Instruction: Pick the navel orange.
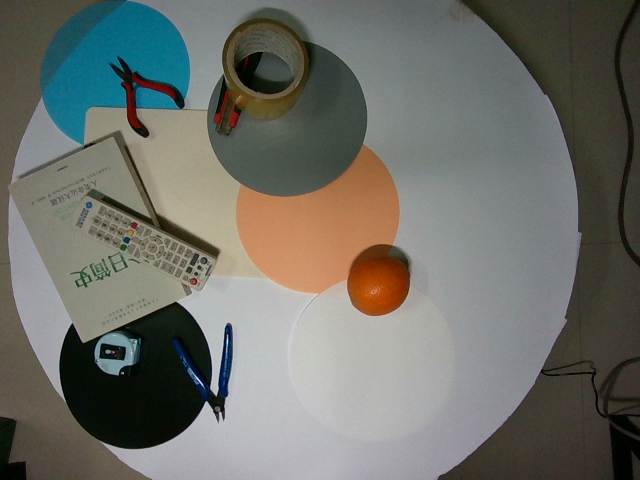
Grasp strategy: vertical